Question: What might the diagnosis be?
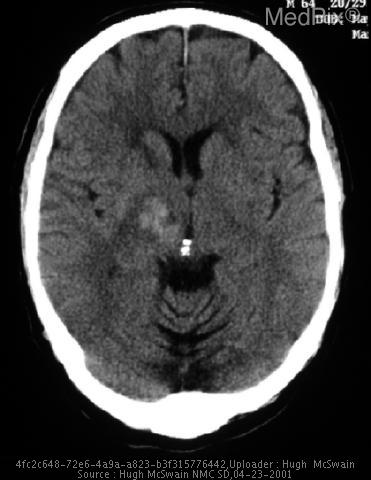
Answer: The possible diagnosis includes Hypertensive hemorrhage of the putamen
Bleeding mass lesion
Bleeding vascular malformation.